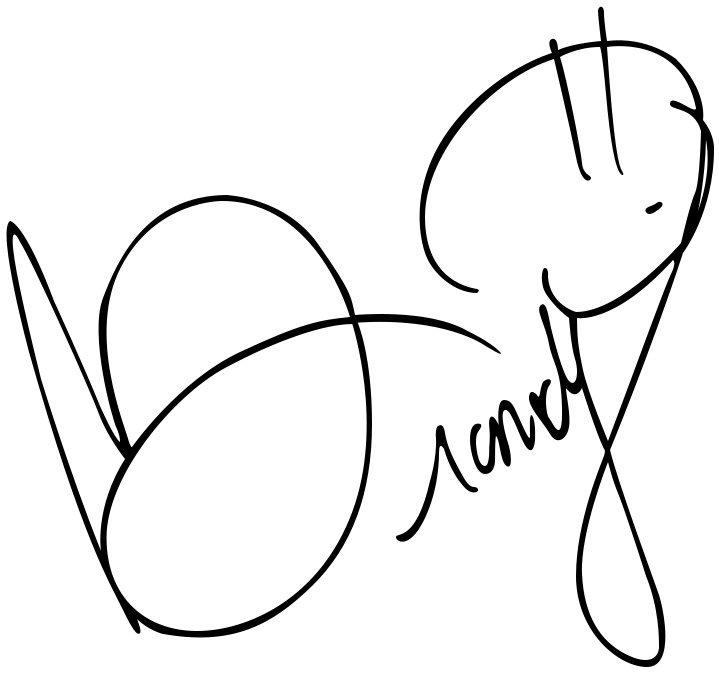
Signature of: brandy norwood